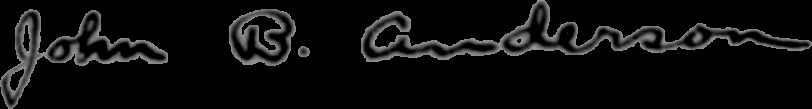
Signature of: john b anderson